Question: In what way does the history help explain the case?
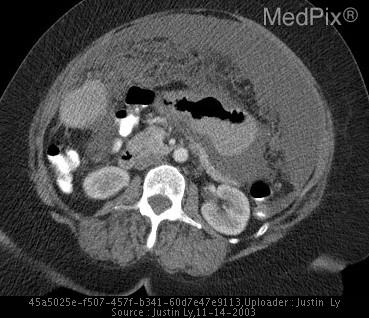
Answer: The patient's history of 62-year-old African American female presents with diffuse abdominal pain and bloating.  bHCG was negative. is key in understanding the case.